Question: Which state is mentioned in the document?
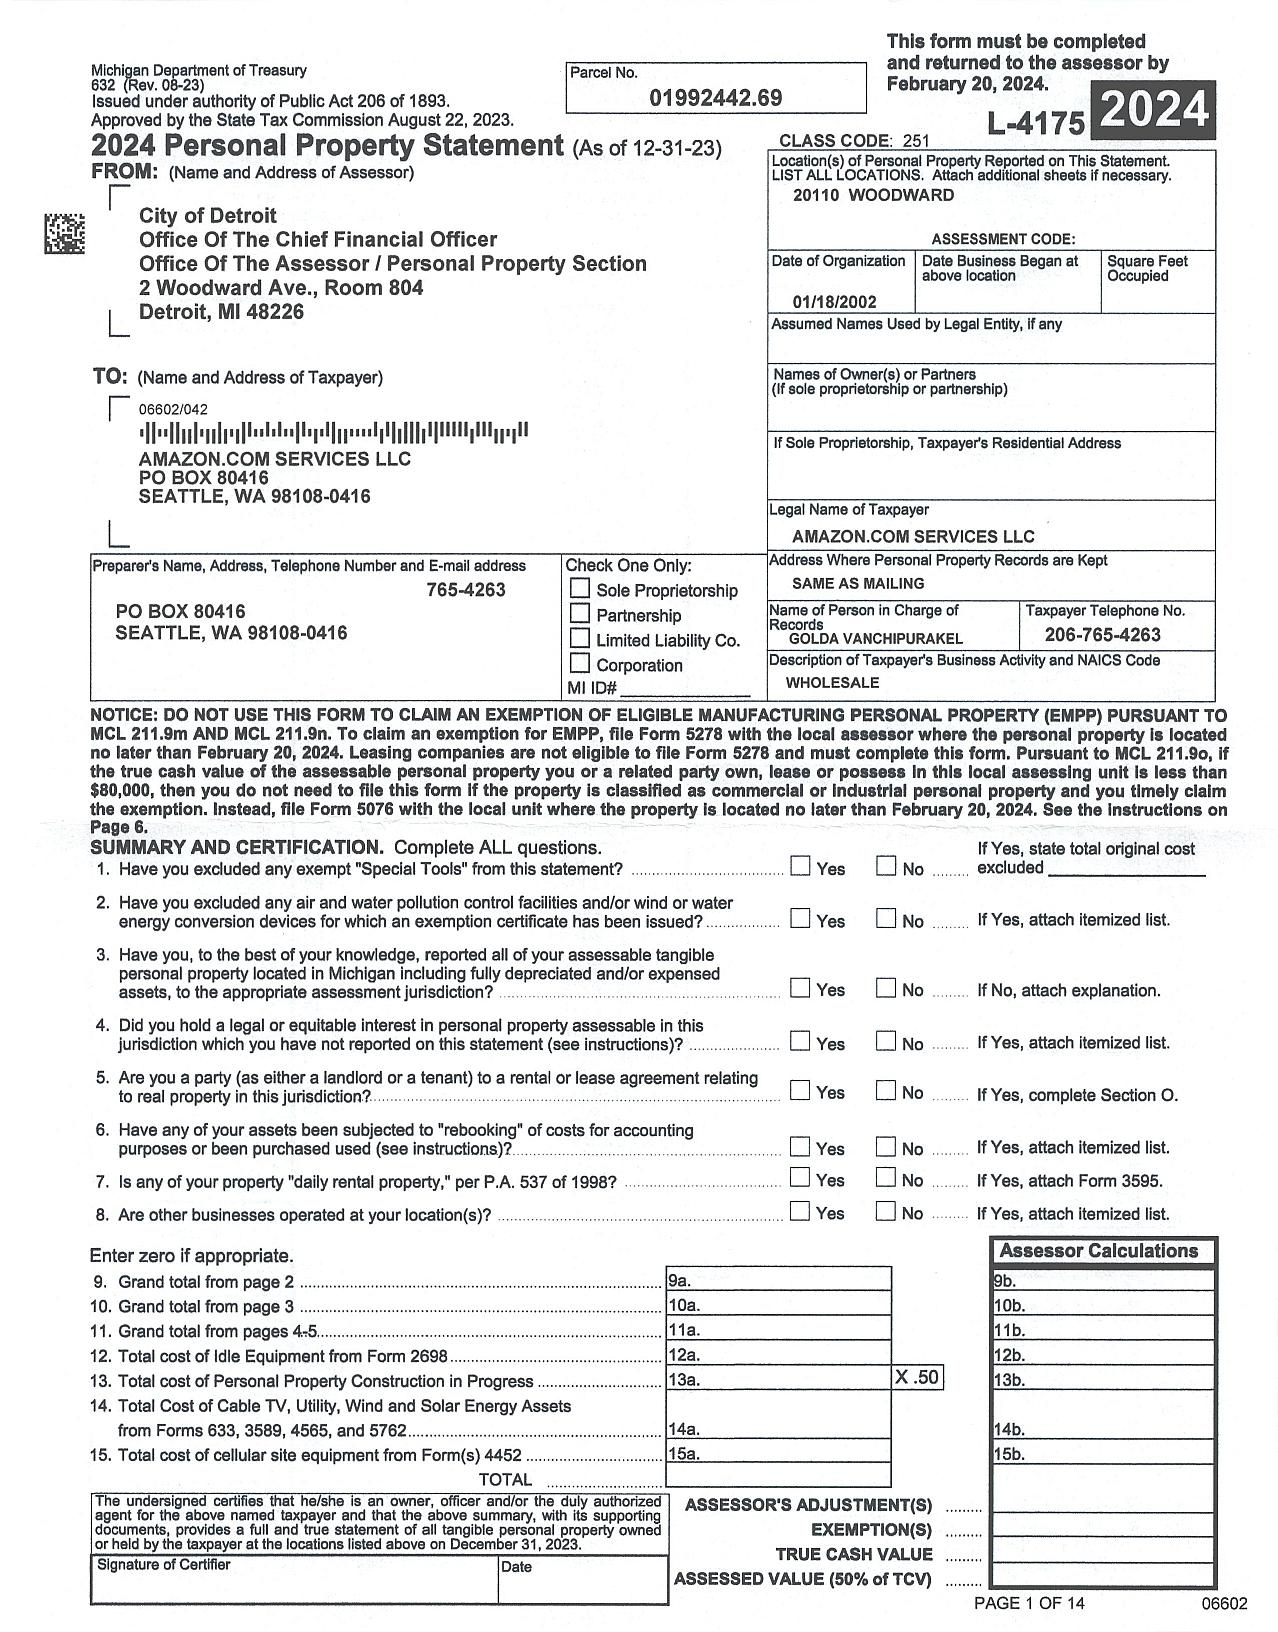
Answer: "Michigan"